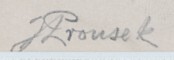
Signature of: jan prousek